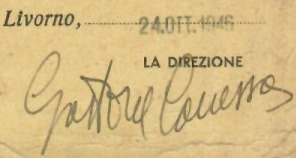
Signature of: gastone canessa